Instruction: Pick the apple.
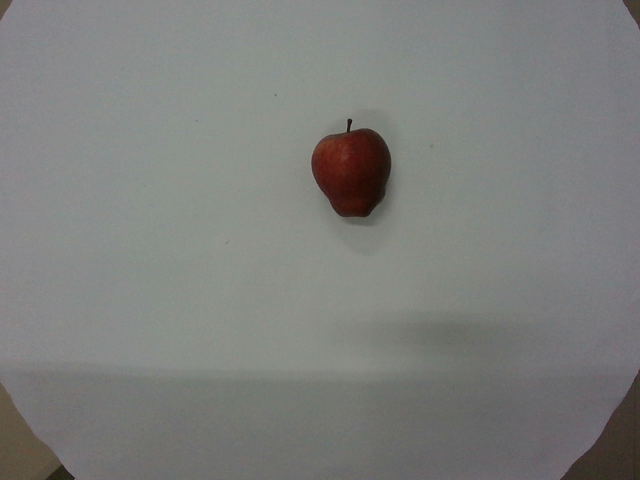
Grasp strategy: vertical